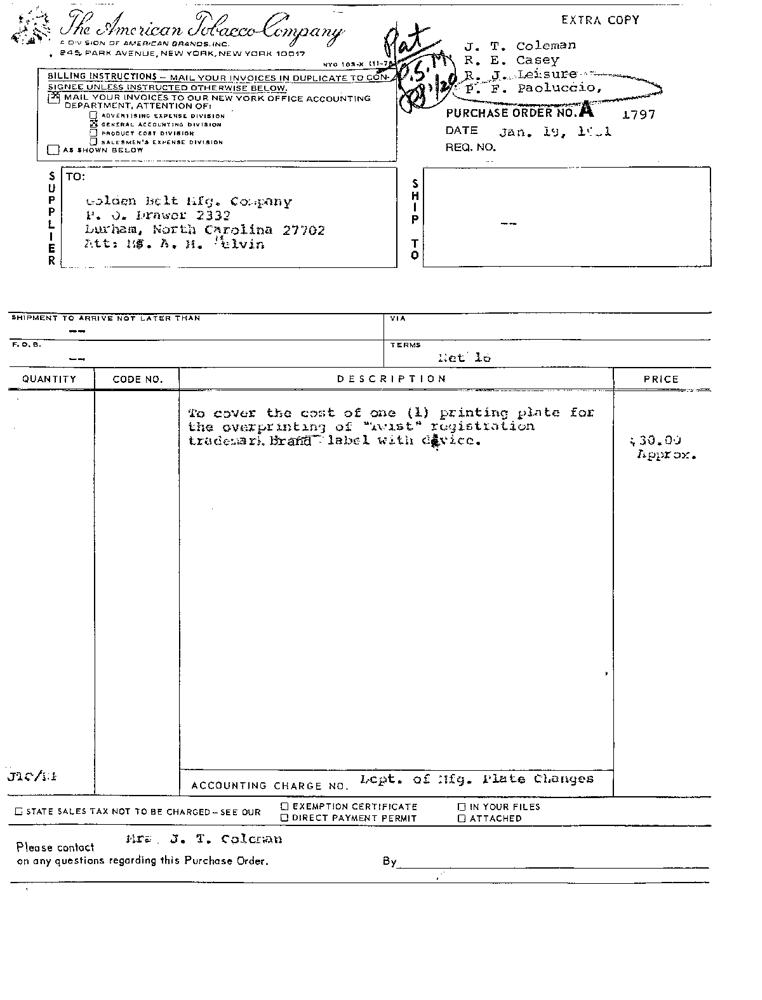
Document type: Invoice